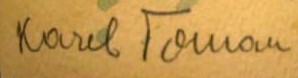
Signature of: karel toman